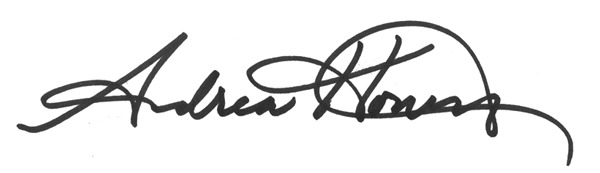
Signature of: andrea horwath